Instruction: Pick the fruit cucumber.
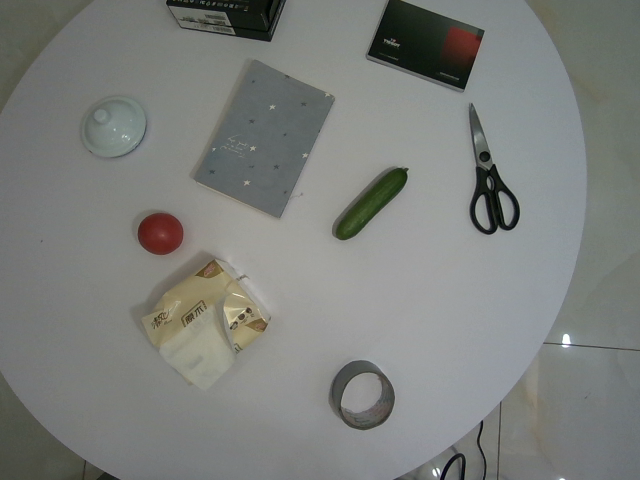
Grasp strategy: vertical